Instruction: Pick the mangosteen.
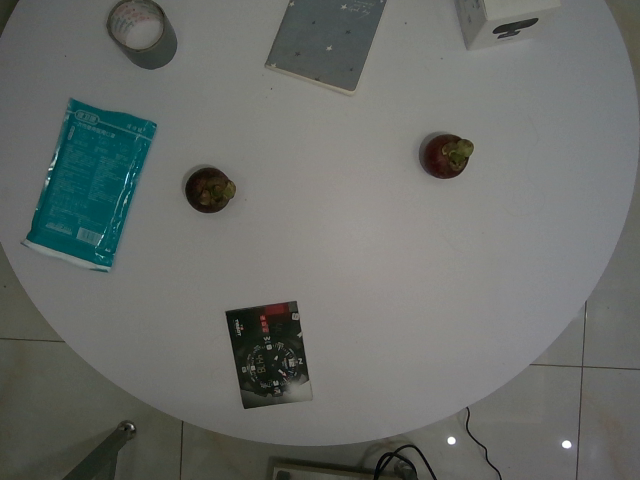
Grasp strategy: vertical